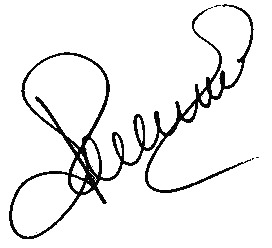
Signature of: valery kipelov